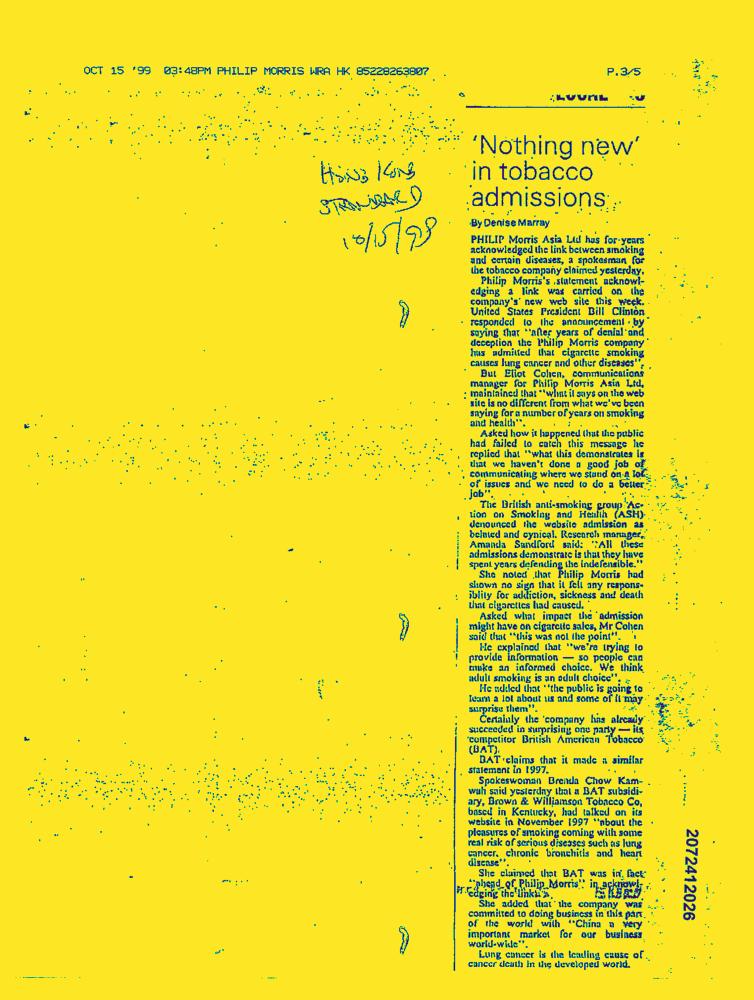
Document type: News-Article